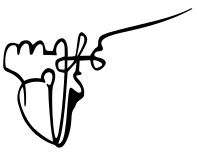
Signature of: levan of kartli